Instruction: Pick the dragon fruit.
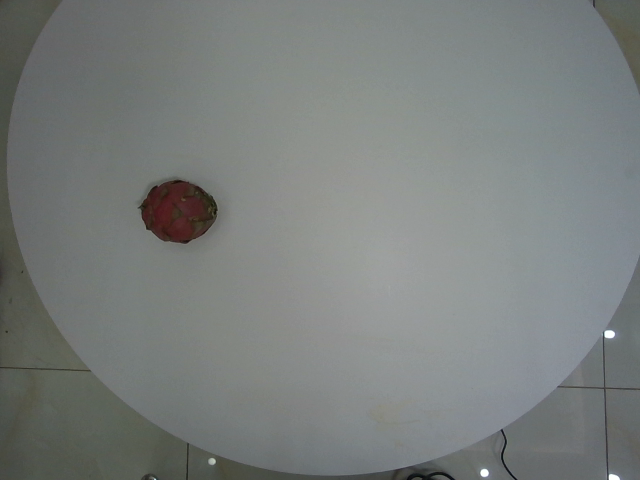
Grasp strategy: vertical